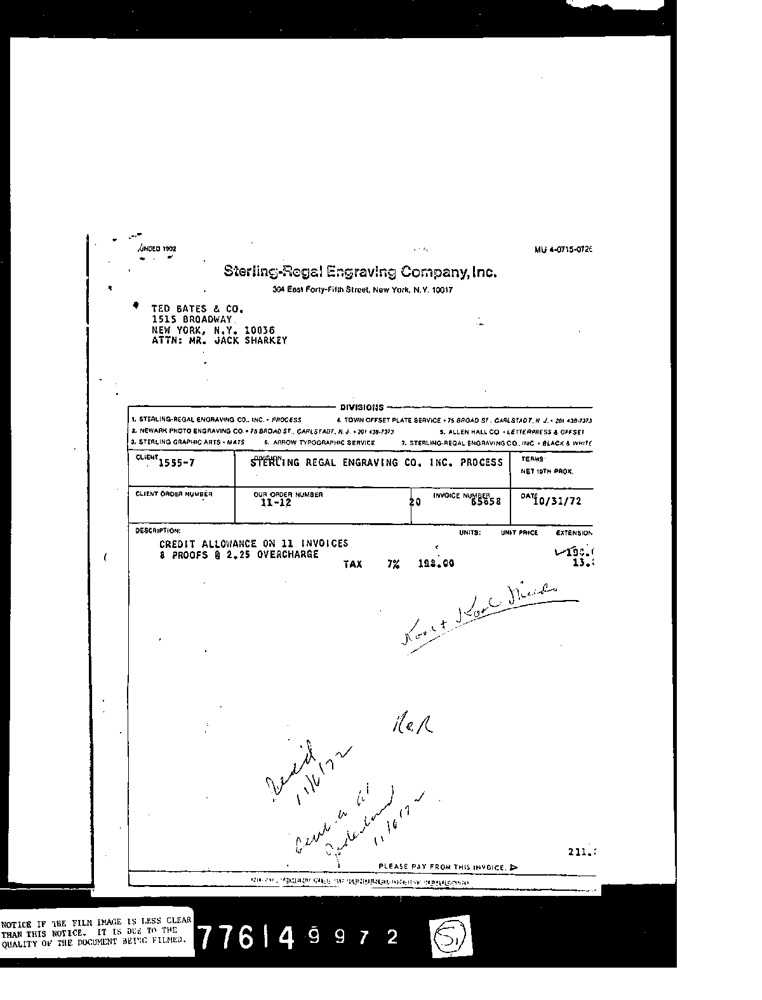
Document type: Invoice